Question: How is the property described in the document?
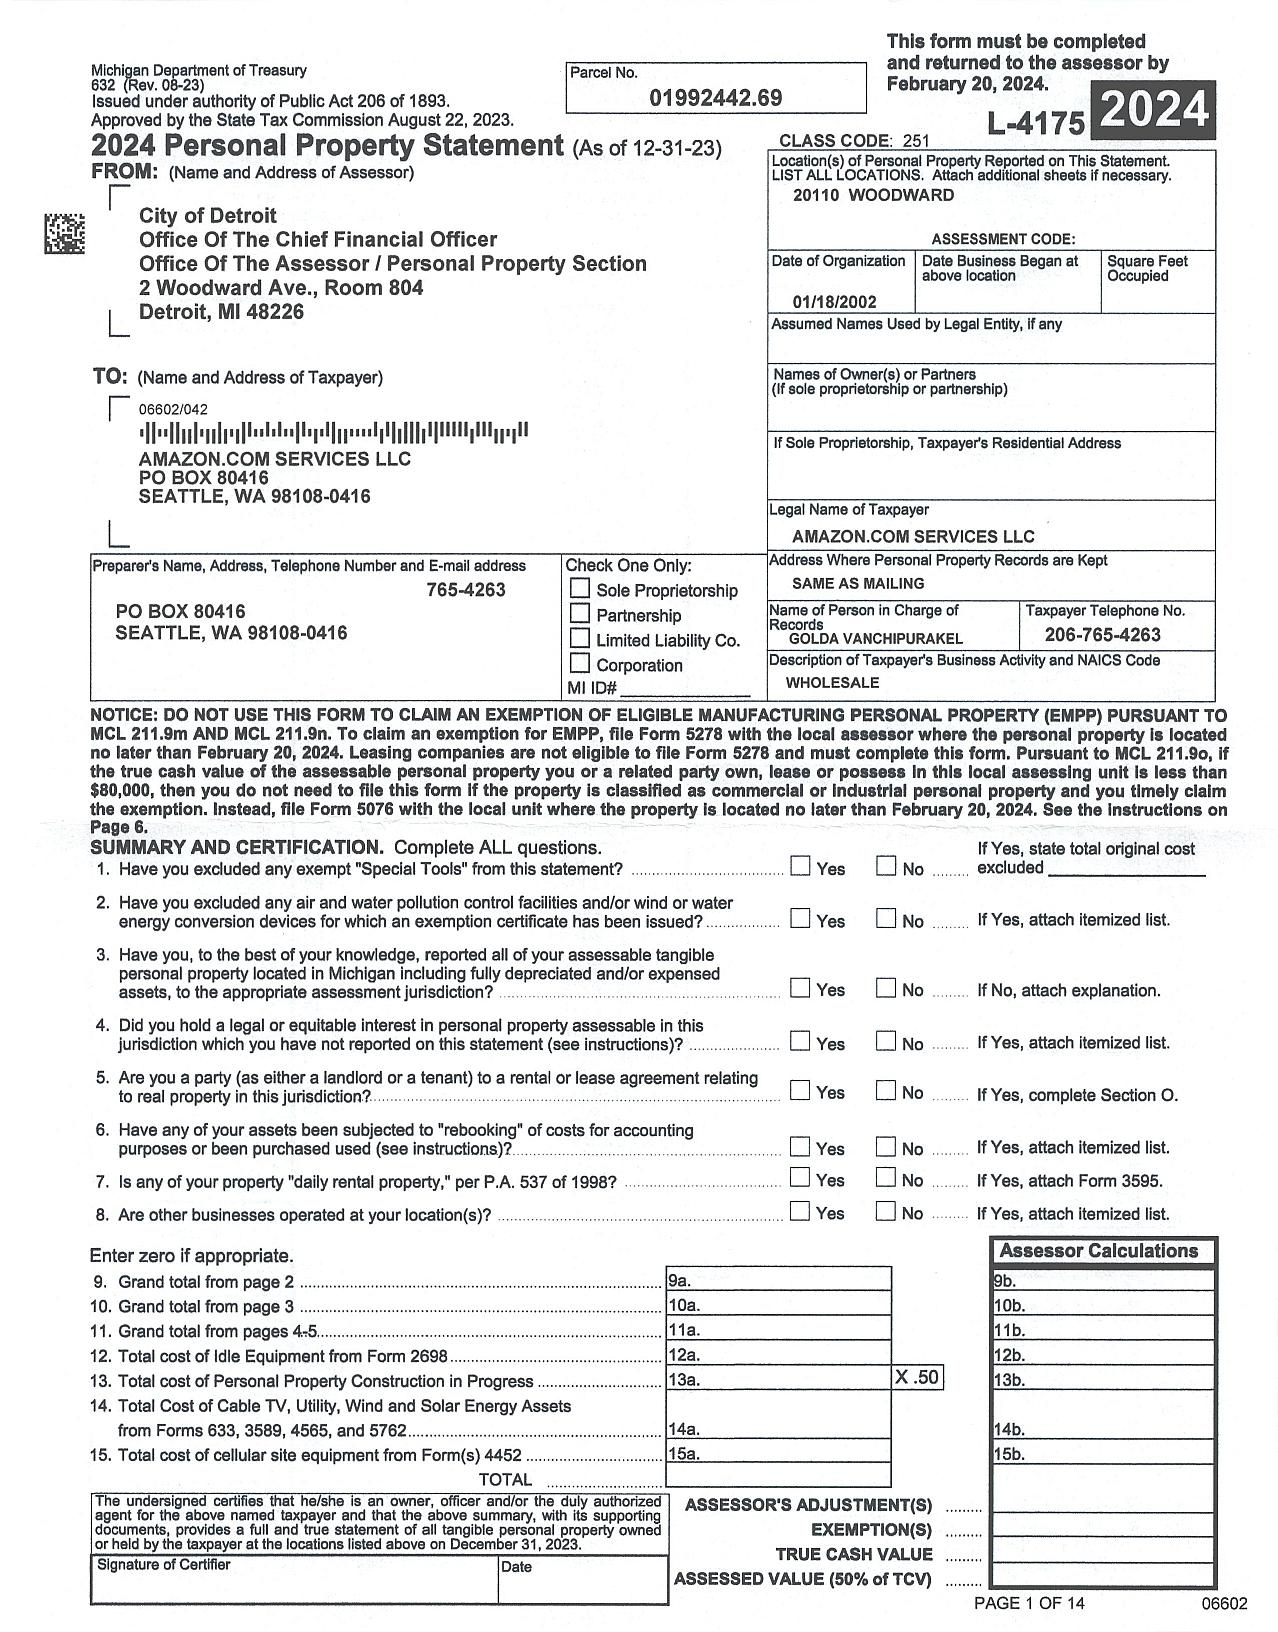
Answer: "WHOLESALE"